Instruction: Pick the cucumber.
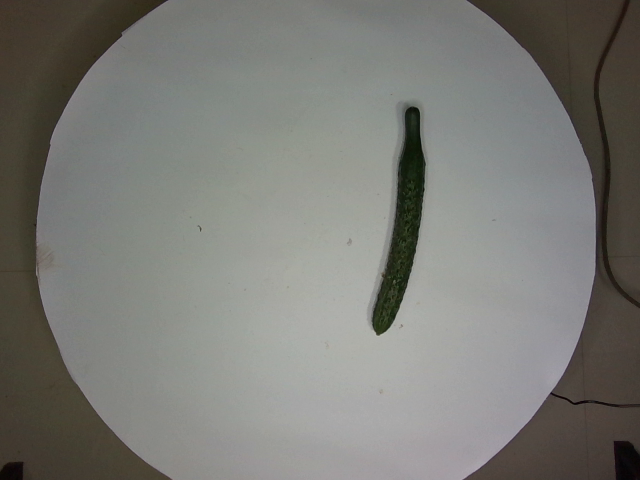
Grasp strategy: vertical